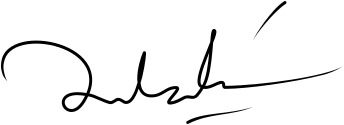
Signature of: q295007